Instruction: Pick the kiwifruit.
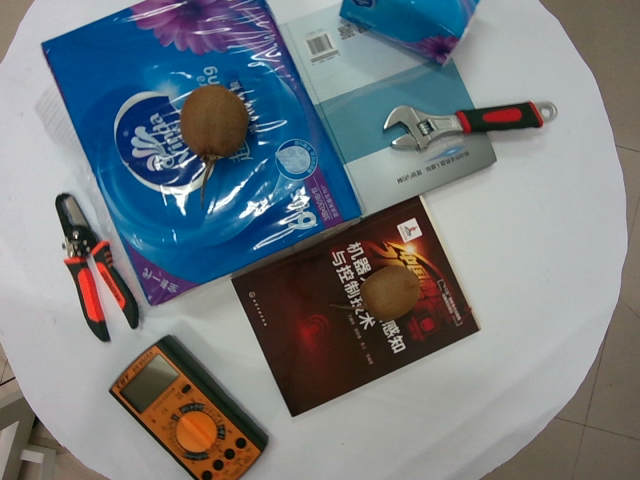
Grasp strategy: vertical